Question: What are the imaging findings?
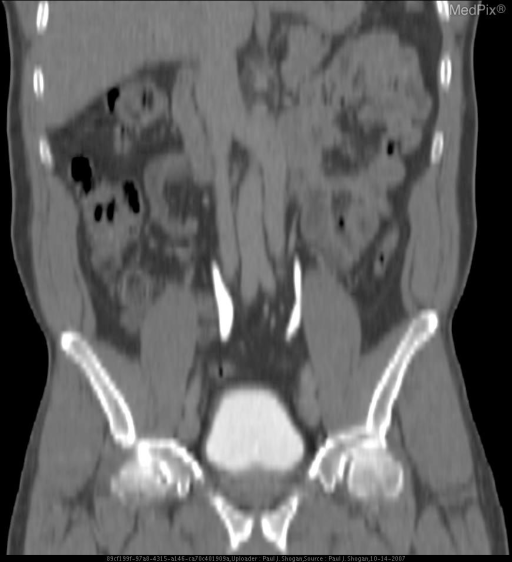
Answer: The imaging shows The left inferior vena cava extends cephalad as a continuation of the left common iliac vein adjacent to the left side of the aorta, ending in the left renal vein.  The normal right IVC extends from the right common iliac vein, following its normal course through the abdomen. Delayed contrast reformatted coronal CT image of the abdomen demonstrates the left IVC communicating with the left renal vein..